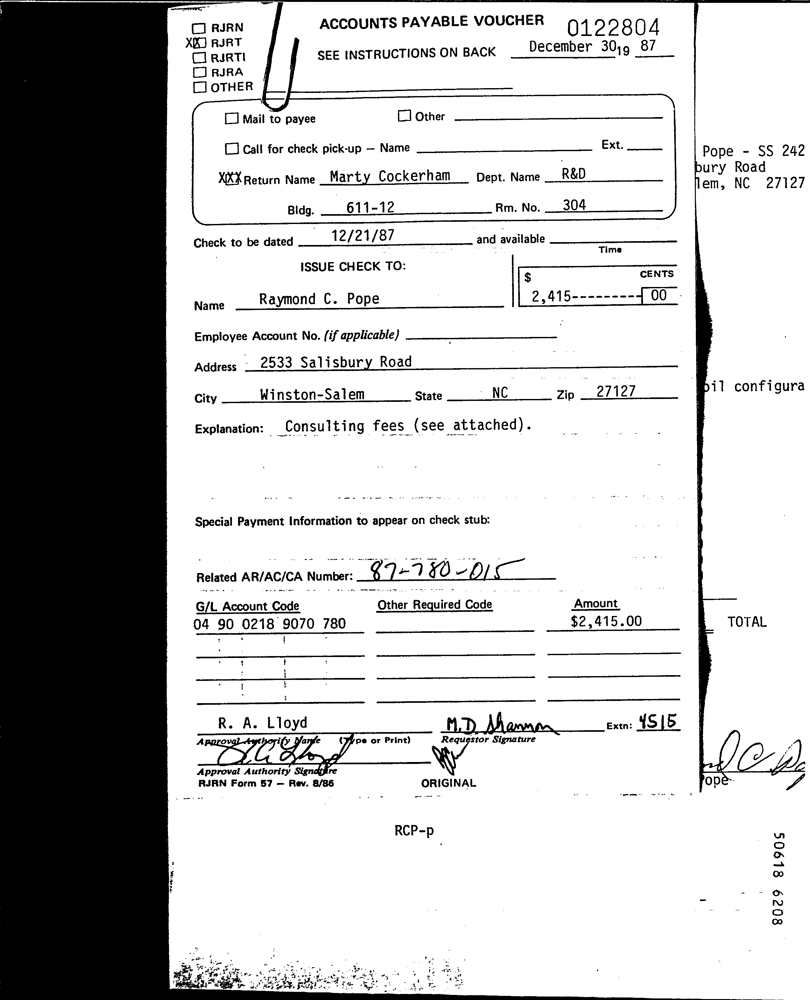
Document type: Invoice